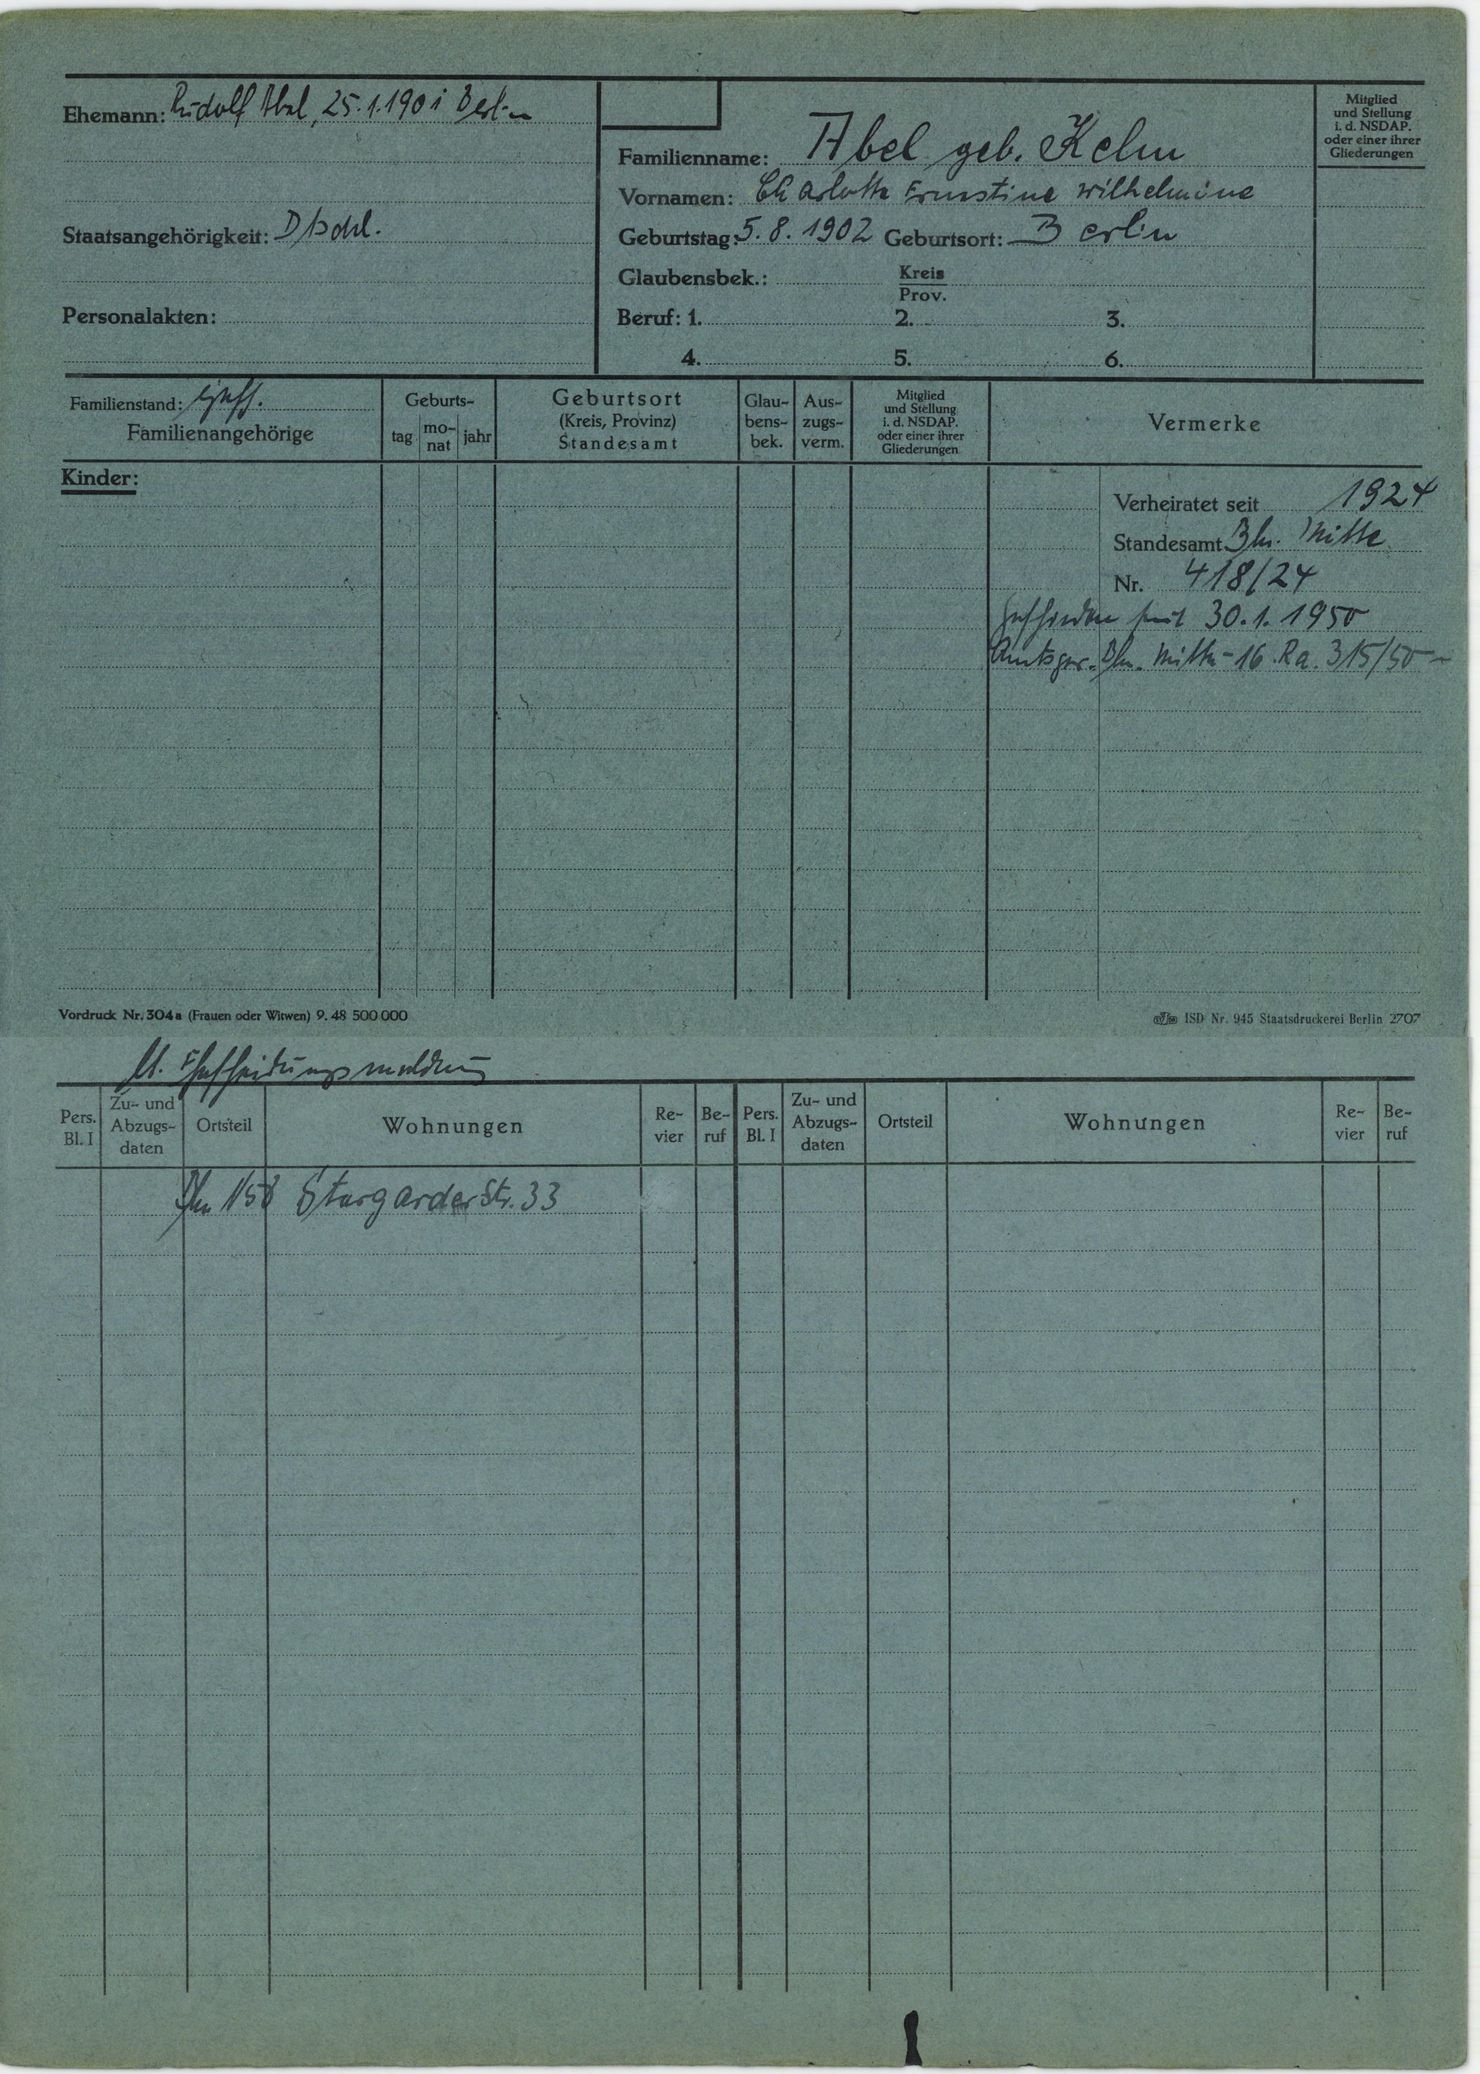
Abel geb. Kelm